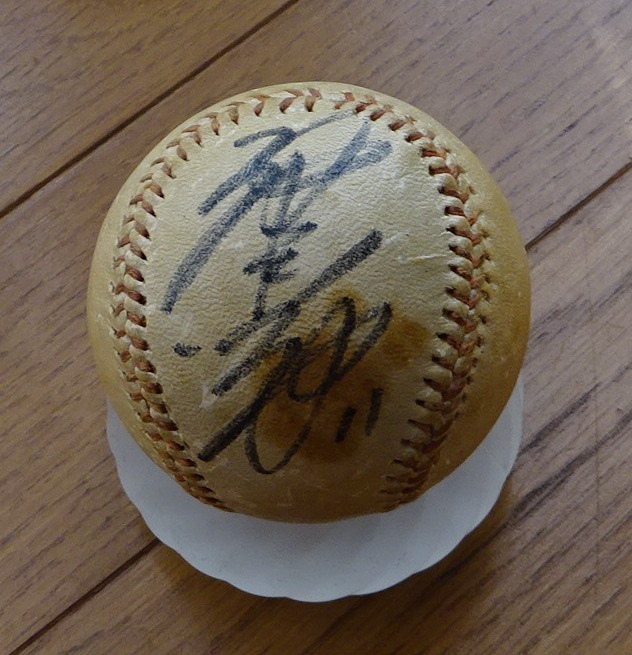
Signature of: kōjirō ikegaya